Question: What jurisdiction, city, or county is the document associated with?
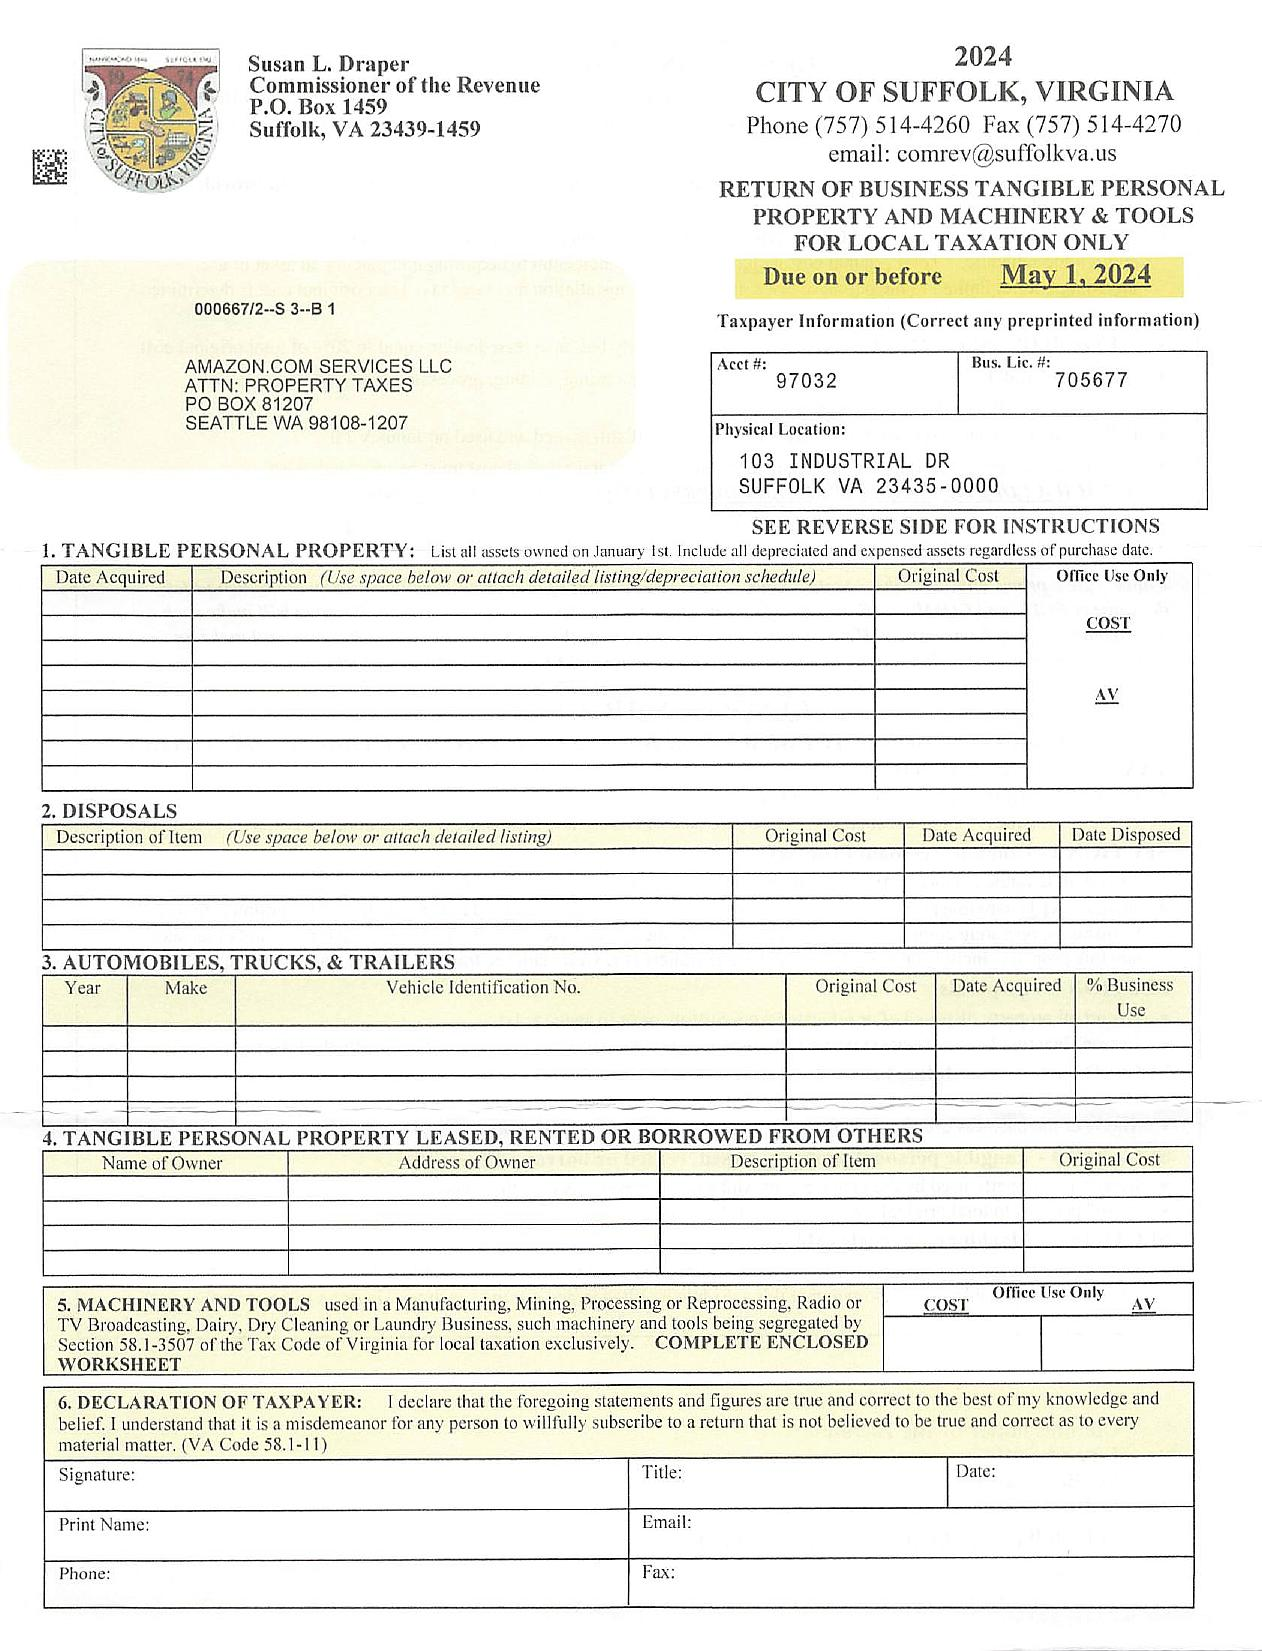
Answer: "City of Suffolk"